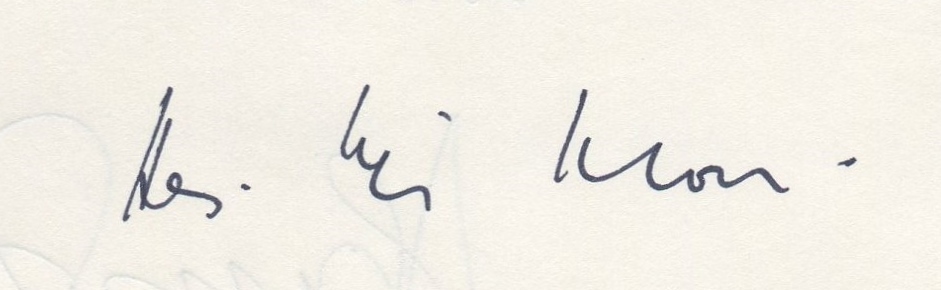
Signature of: hans ulrich klose